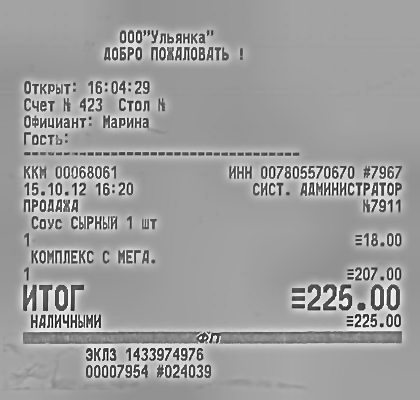
Продавец: ООО "Ульянка"
ИНН: 007805570670
Дата: 15.10.12
Товары: Соус СЫРЬЯ; КОМПЛЕКС С МЕГА
Количество: 1.000; 1.000
Цена: 18.00; 207.00
Сумма: 18.00; 207.00
Итого: 225.00